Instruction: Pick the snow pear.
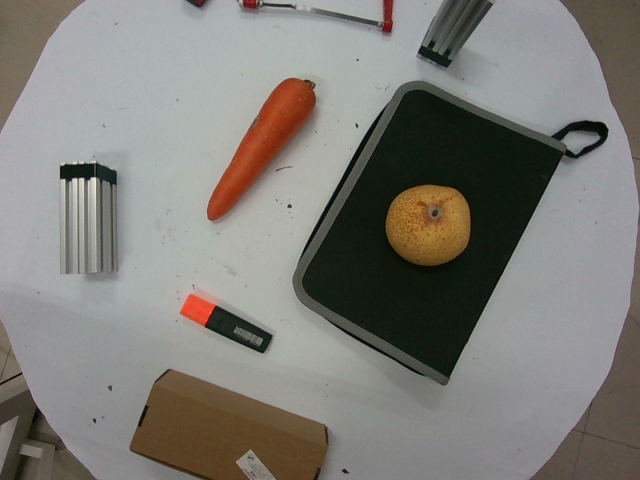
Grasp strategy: vertical